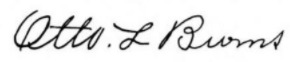
Signature of: otto l burns